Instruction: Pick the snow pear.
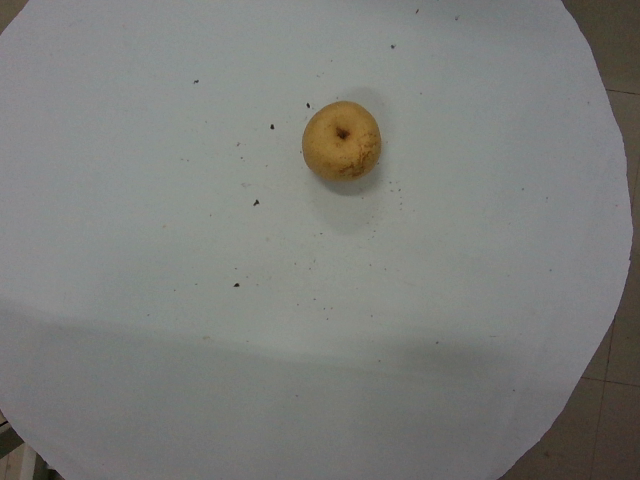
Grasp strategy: vertical